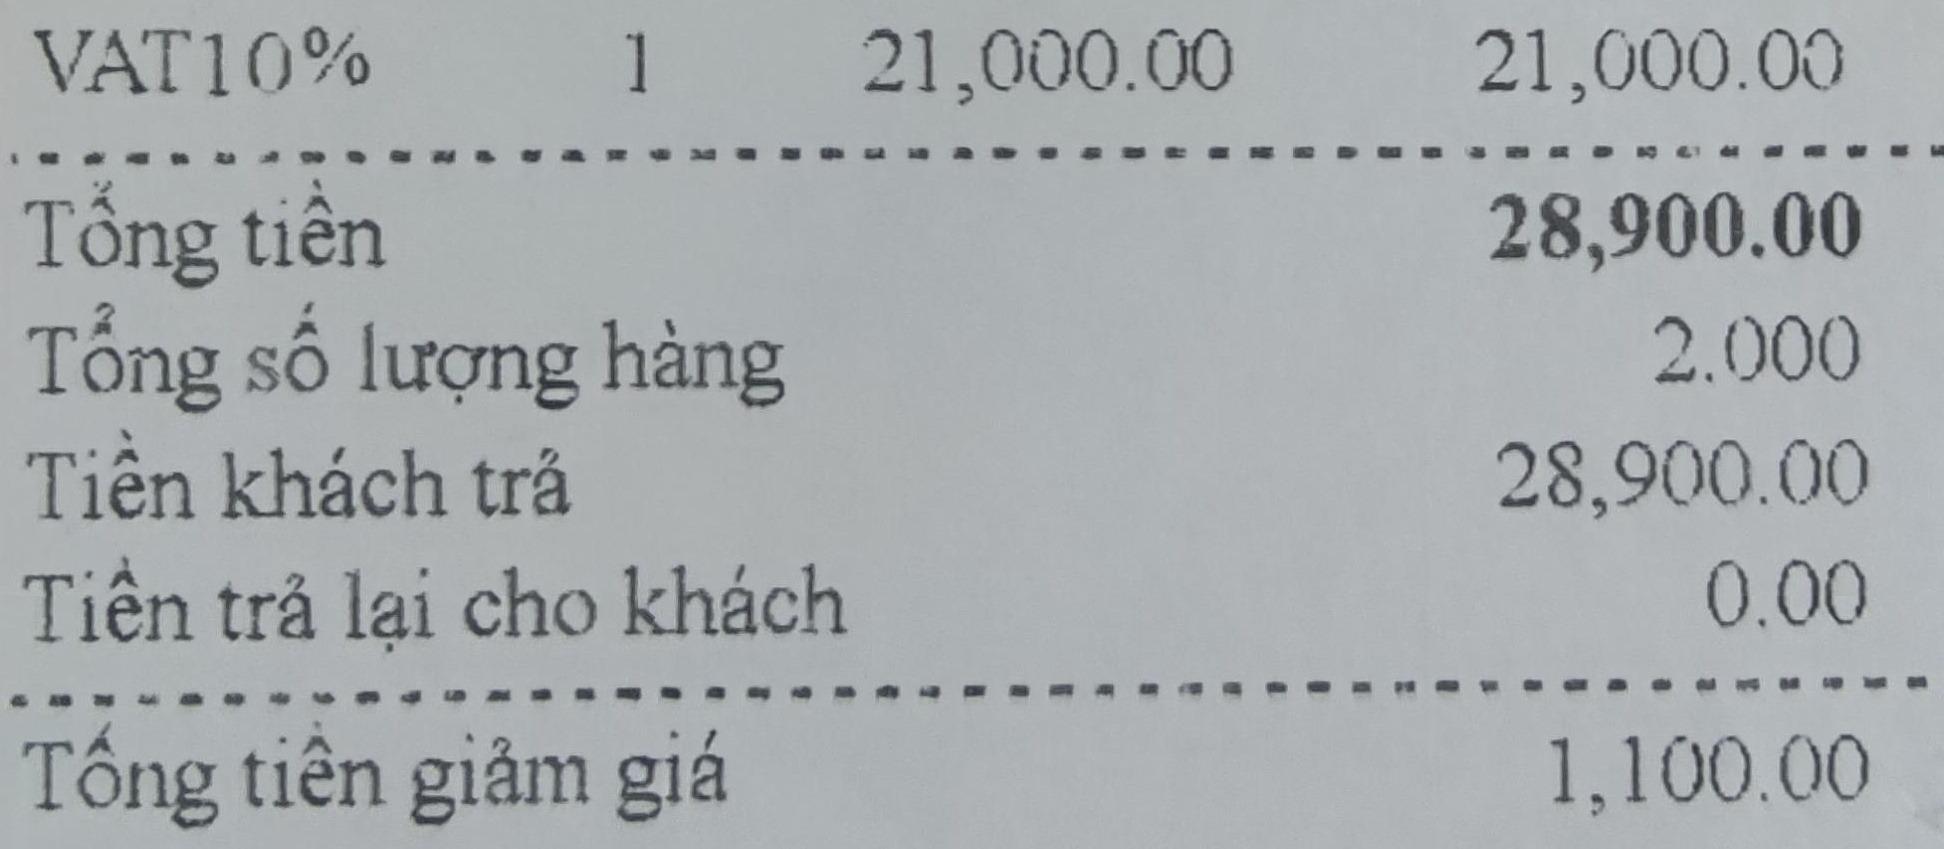
<table>
<tr>
<td>VAT10%</td>
<td>1</td>
<td>21,000.00</td>
<td>21,000.00</td>
</tr>
</table>

Tổng tiền 28,900.00
Tổng số lượng hàng 2.000
Tiền khách trả 28,900.00
Tiền trả lại cho khách 0.00
Tổng tiền giảm giá 1,100.00